Question: What jurisdiction, city, or county is the document associated with?
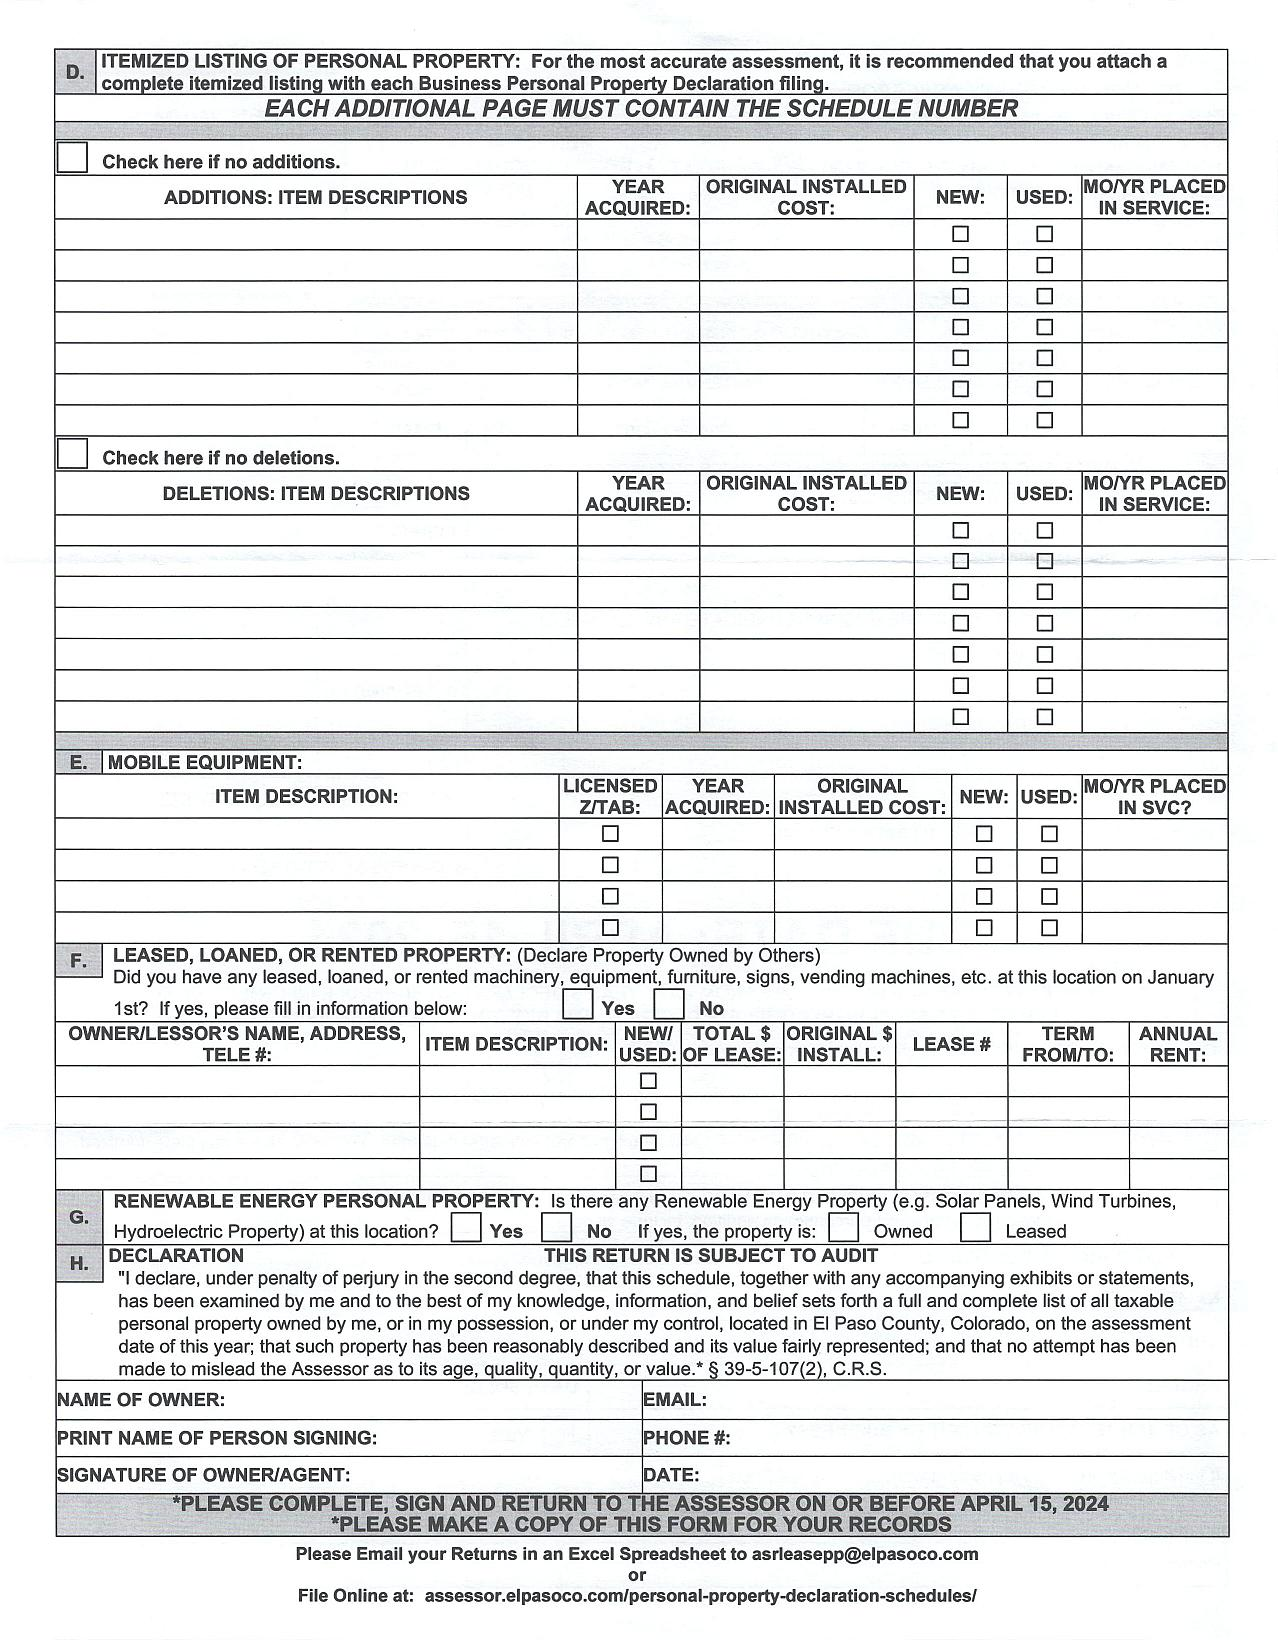
Answer: "El Paso County"